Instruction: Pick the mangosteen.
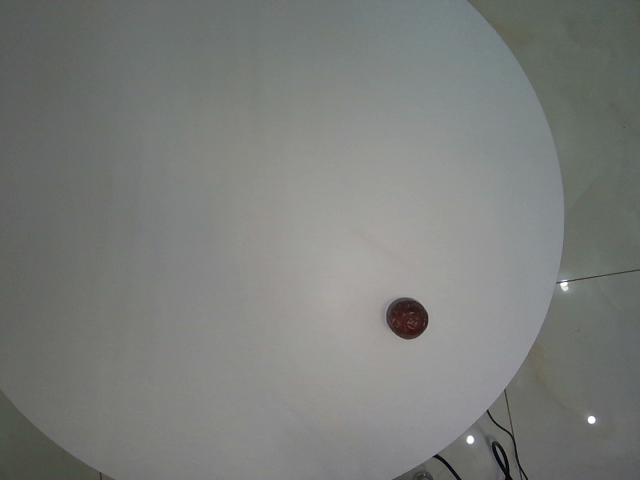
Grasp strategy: vertical